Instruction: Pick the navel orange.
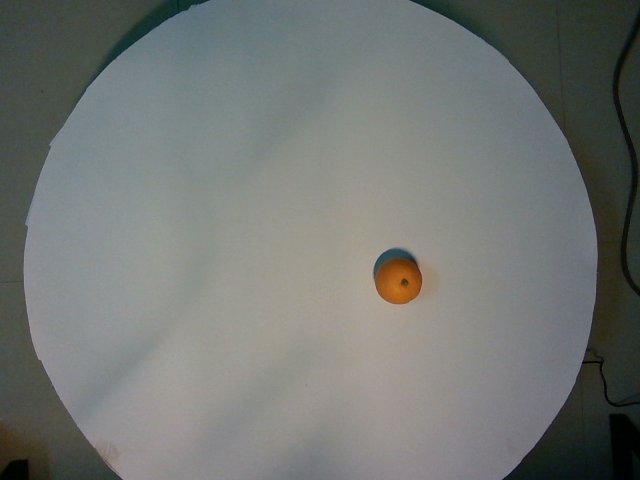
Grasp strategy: vertical